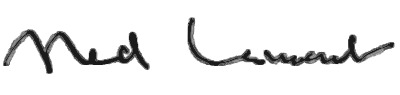
Signature of: ned lamont